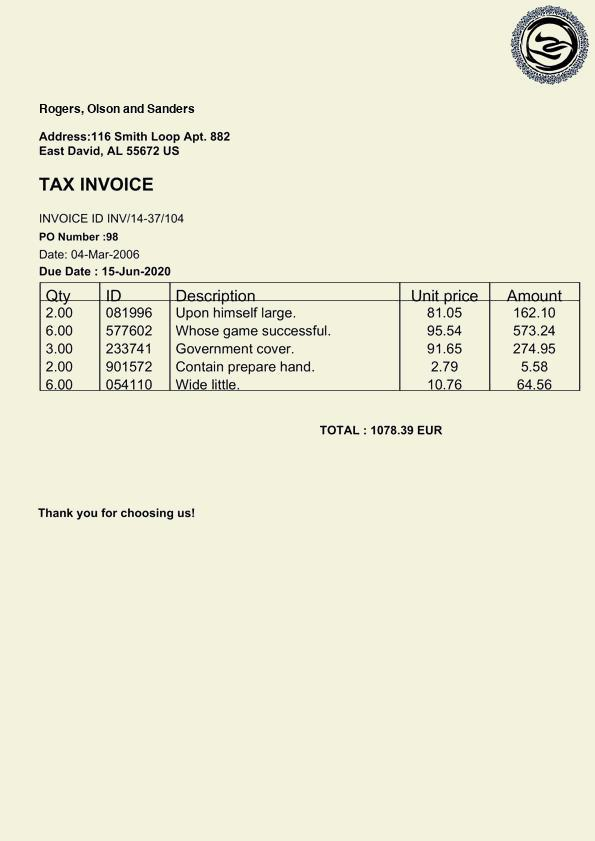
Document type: Invoice